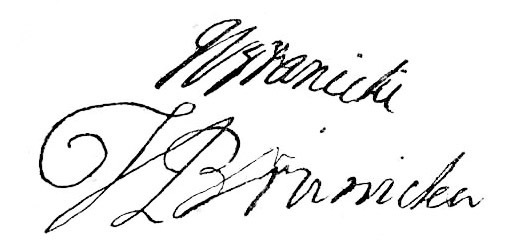
Signature of: jan klemens branicki